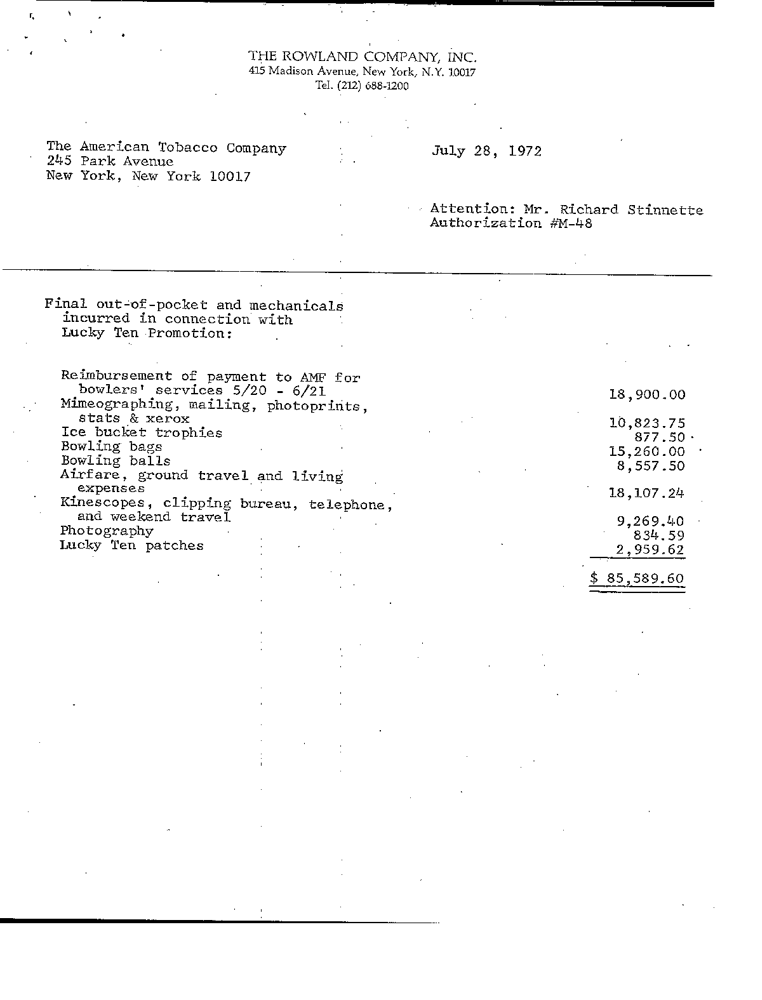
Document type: Invoice